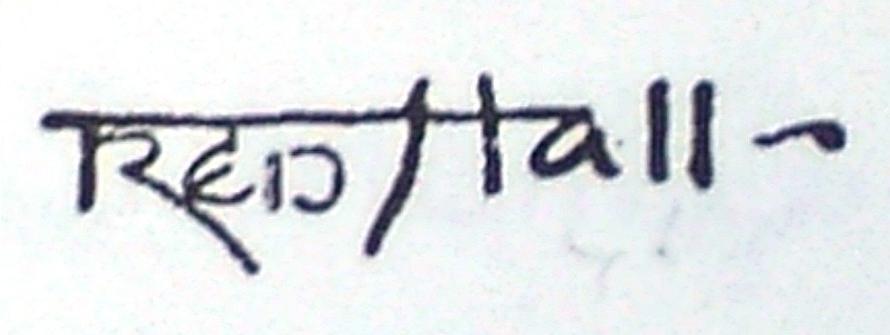
Signature of: frederick hall